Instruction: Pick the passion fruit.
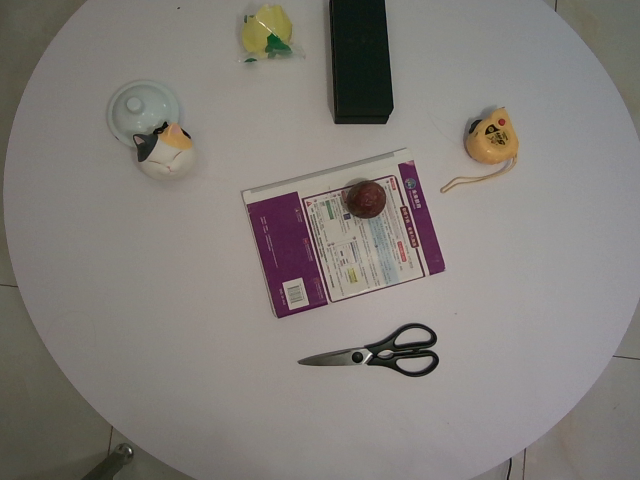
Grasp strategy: vertical